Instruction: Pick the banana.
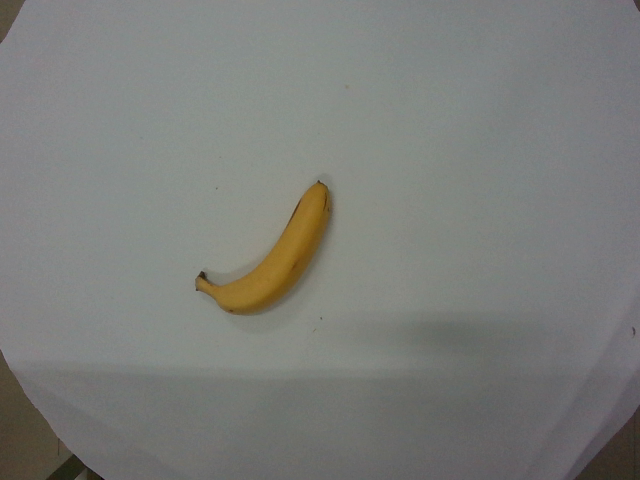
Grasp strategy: vertical